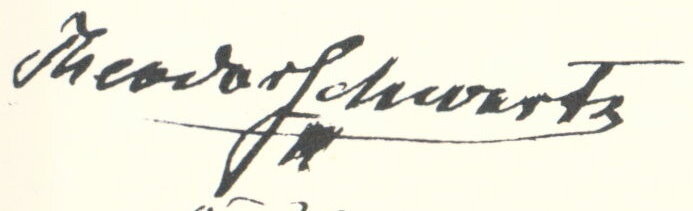
Signature of: johann carl theodor schwartz